Question: By what date must an appeal be filed according to the document?
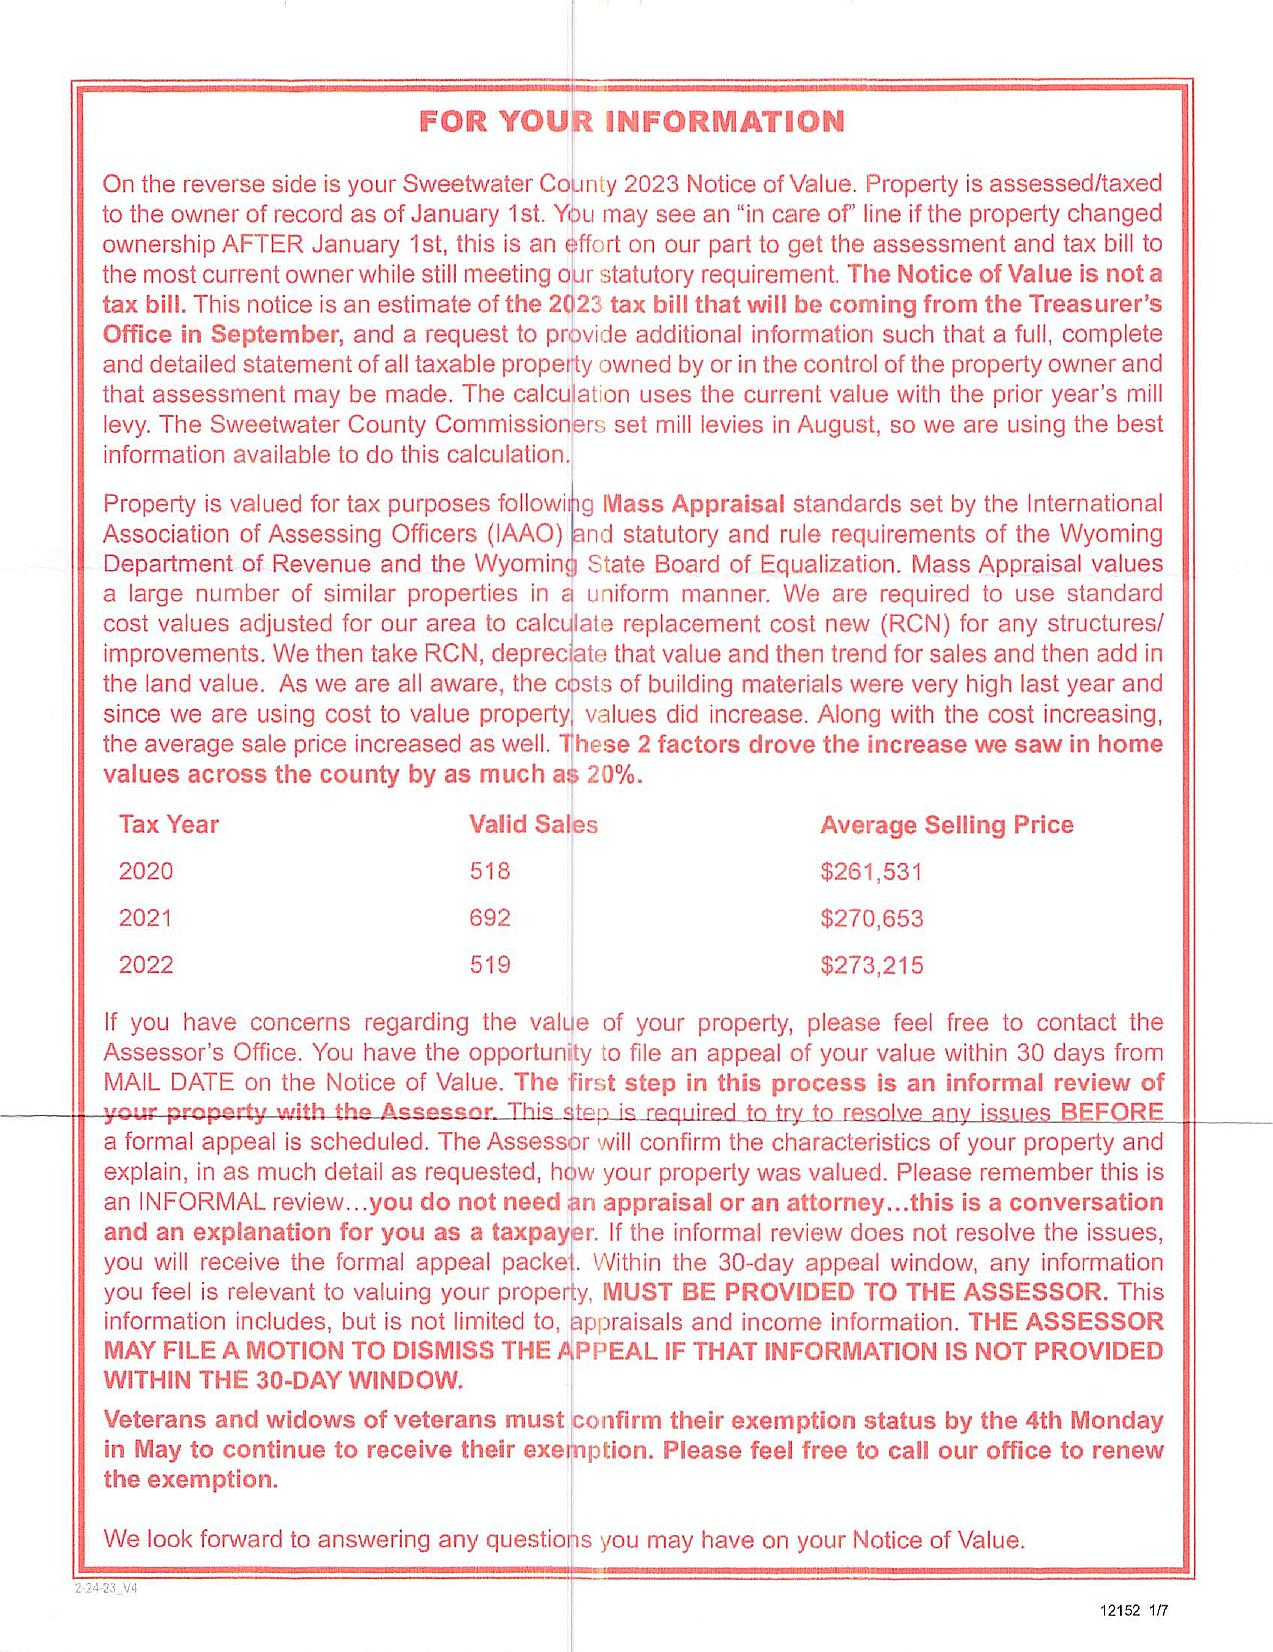
Answer: "within 30 days from MAIL DATE on the Notice of Value"